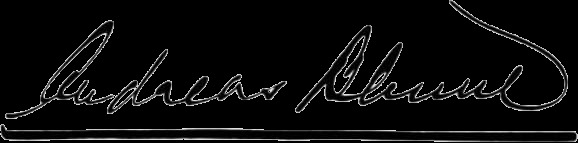
Signature of: andreas blume